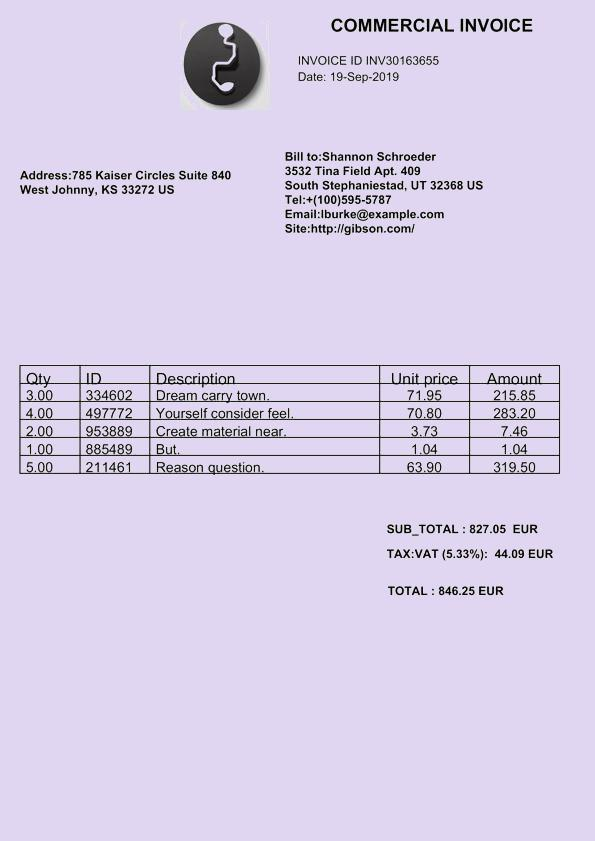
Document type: Invoice